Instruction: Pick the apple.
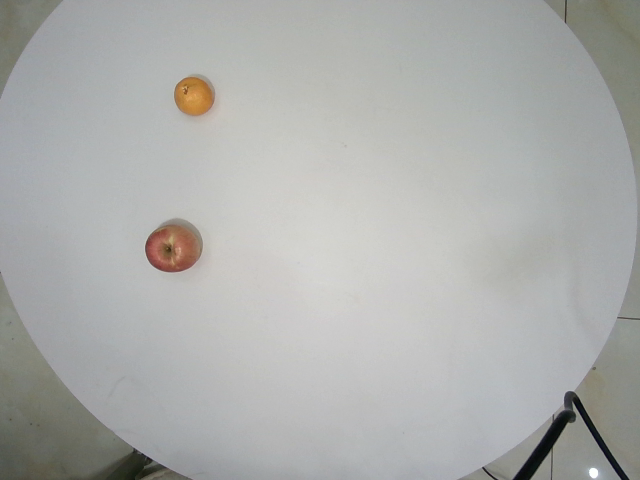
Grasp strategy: vertical